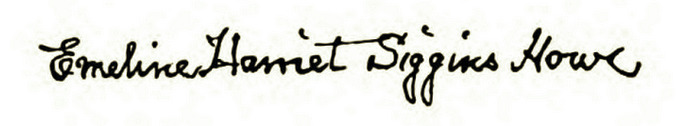
Signature of: emeline harriet howe